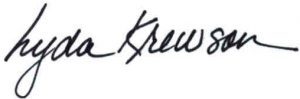
Signature of: lyda krewson